Question: What is the property identification or parcel number listed?
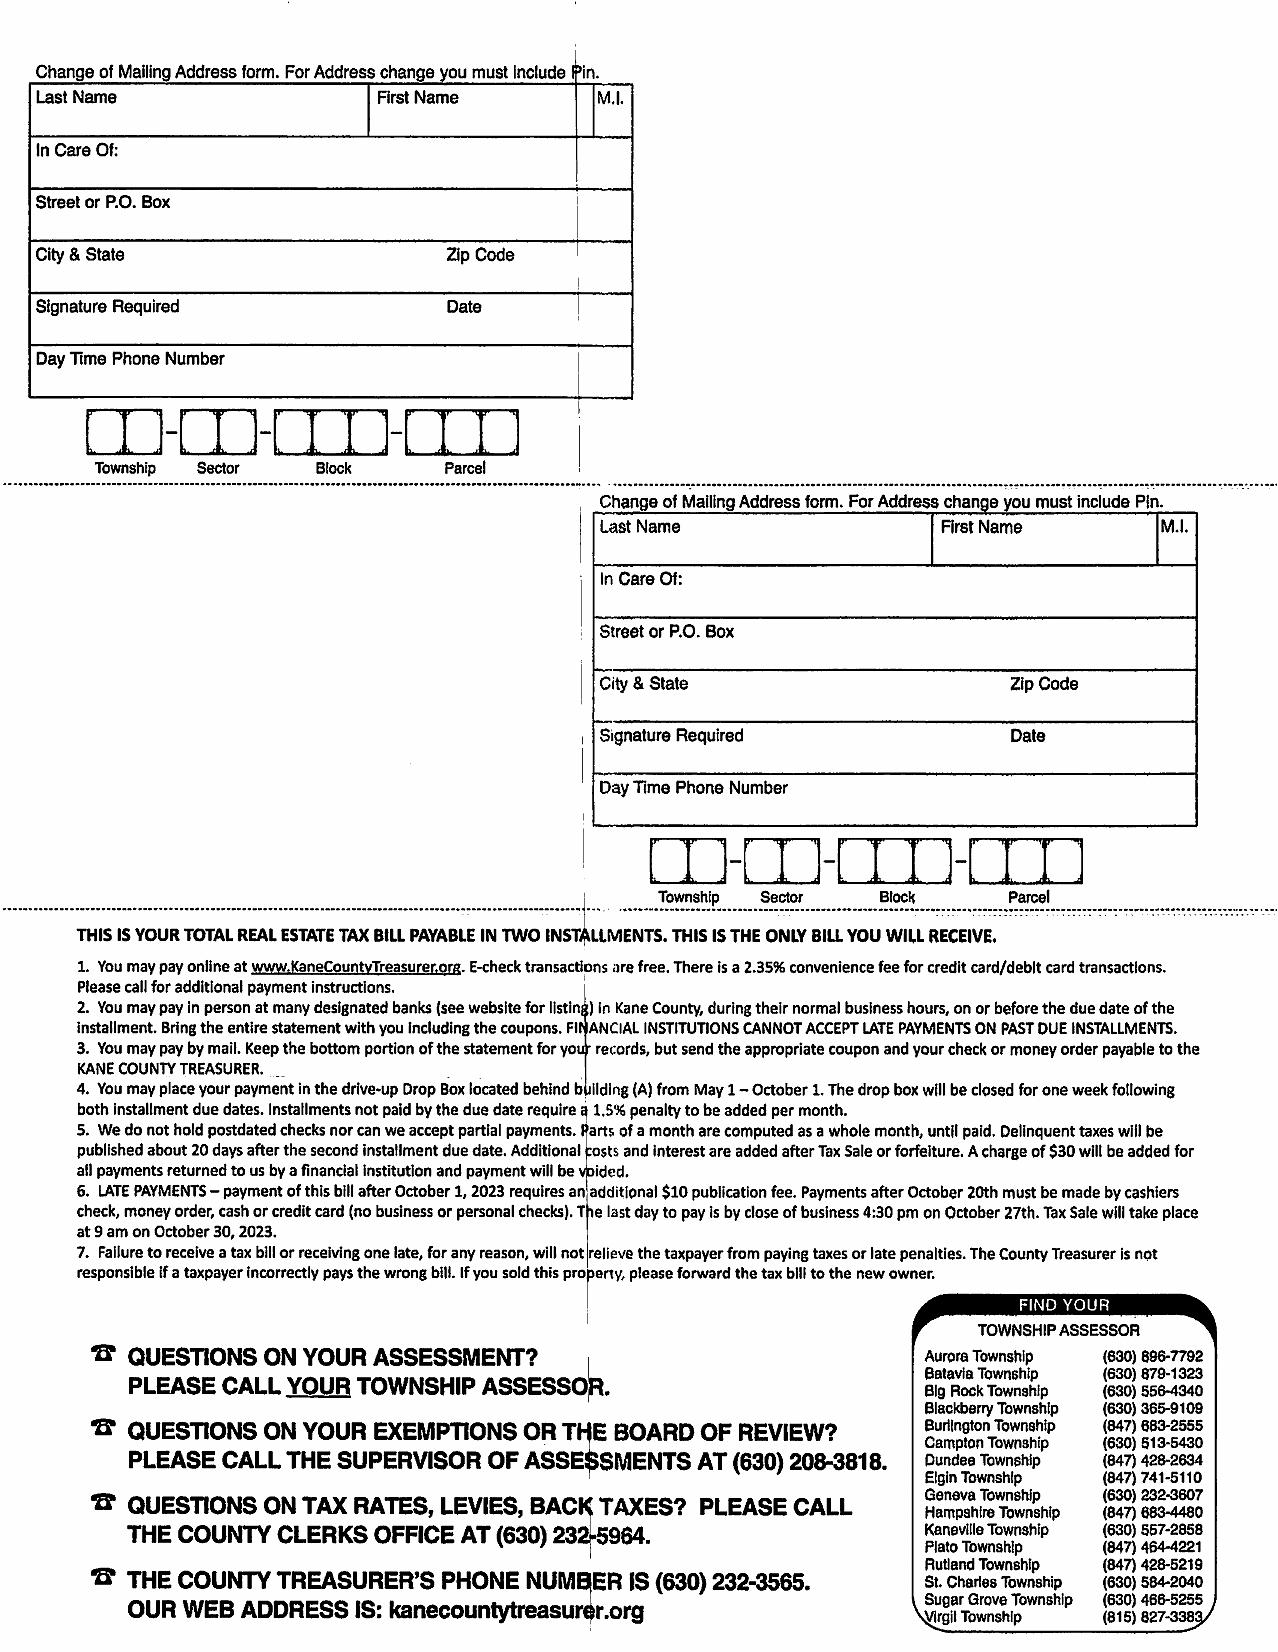
Answer: "Township Sector Block Parcel"